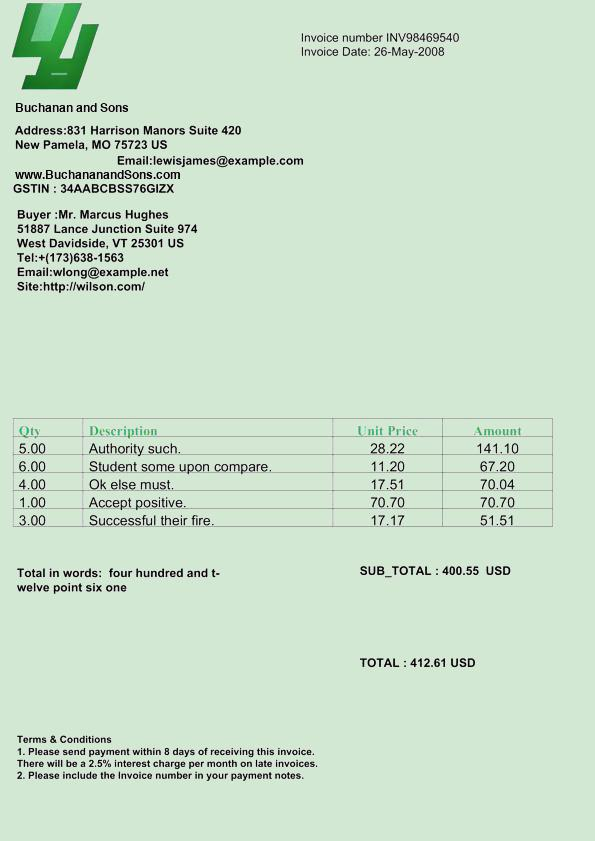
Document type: Invoice